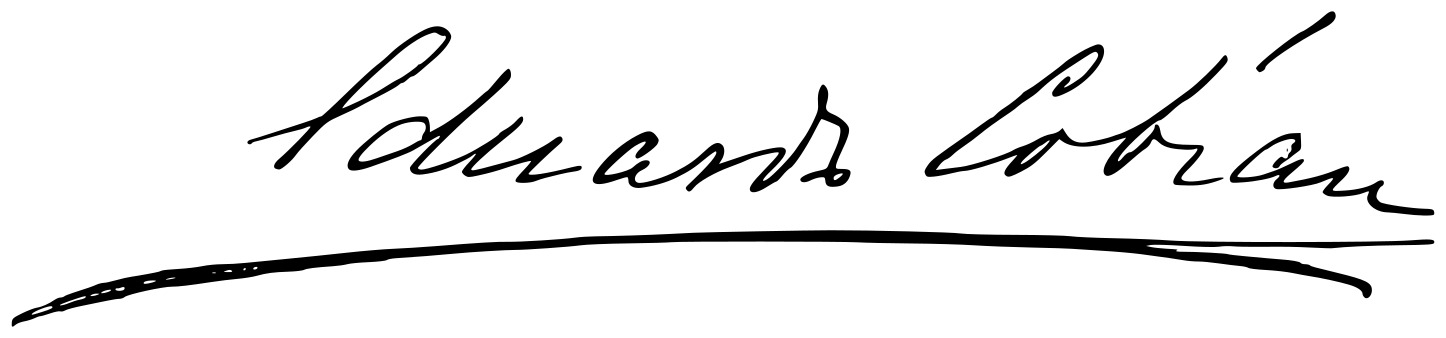
Signature of: eduardo cobián